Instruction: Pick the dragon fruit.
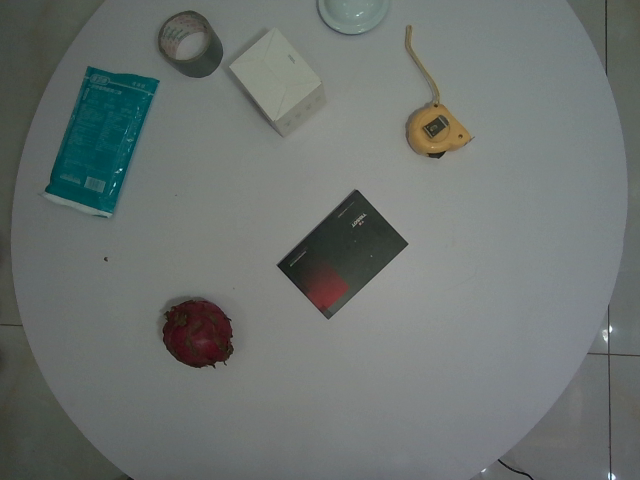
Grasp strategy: vertical